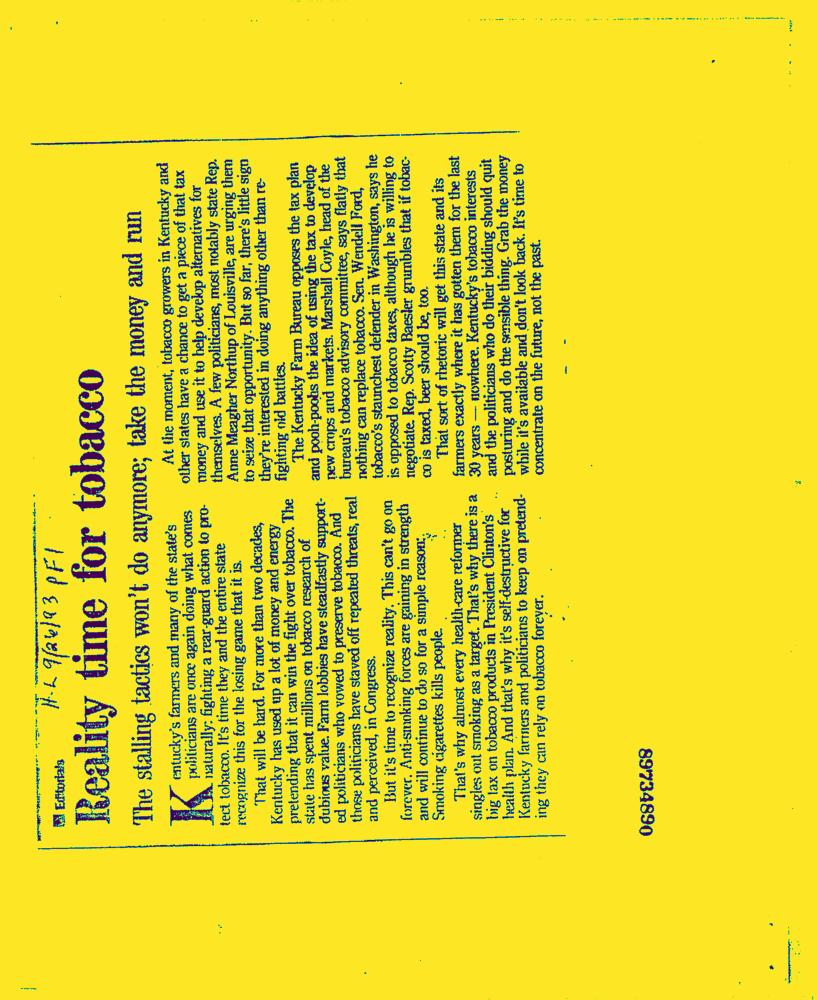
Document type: News-Article